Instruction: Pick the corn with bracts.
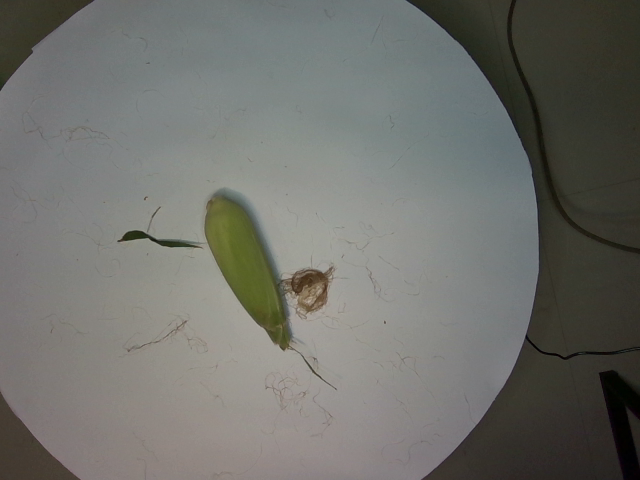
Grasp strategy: vertical